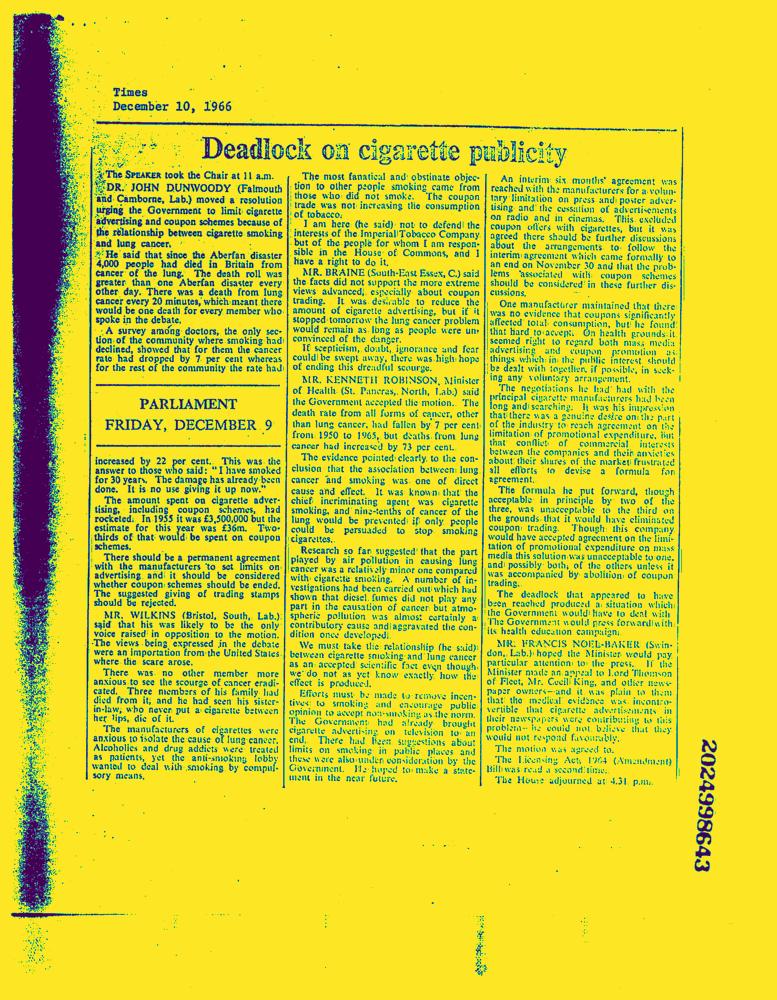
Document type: News-Article